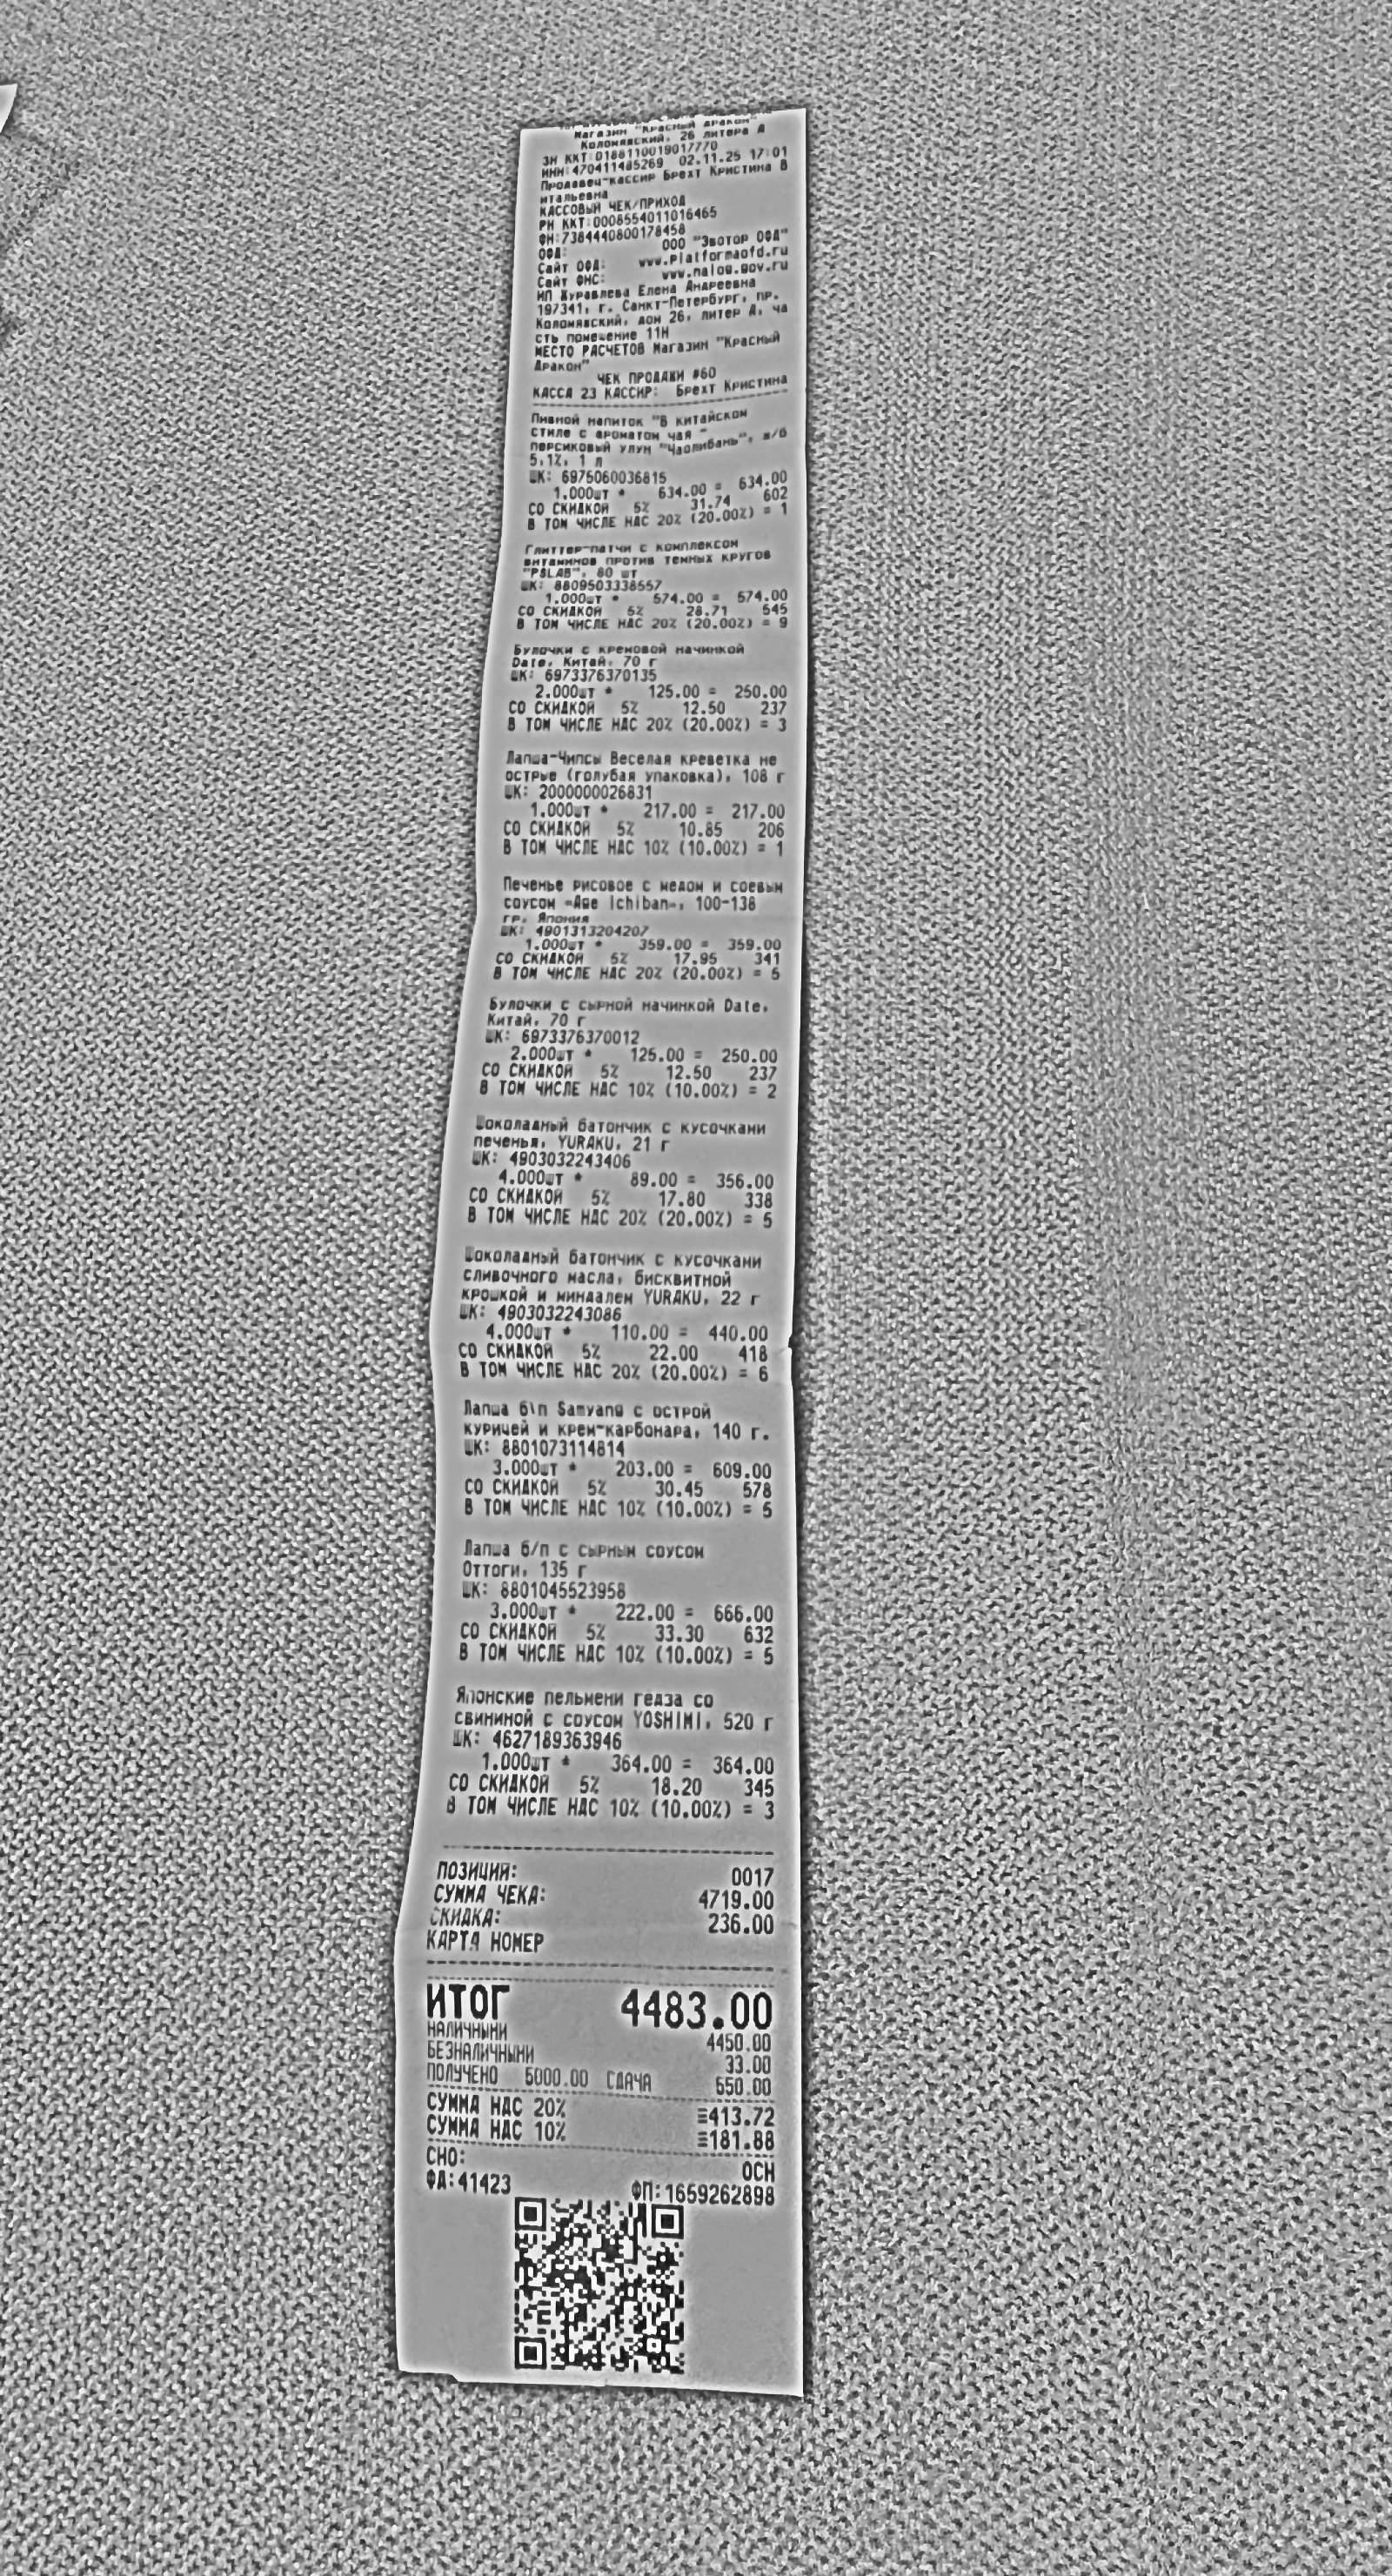
Продавец: ИП Журавлева Елена Анатольевна
ИНН: 470411485269
Дата: 02.11.25
Товары: Пивной напиток "В китайском стиле с ароматом чая - персиковый улун "Чаолибань", ж/б 5,1%, 1 л; Глиттер-патчи с комплексом витаминов против темных кругов "PSLAB", 80 шт; Булочки с кремовой начинкой Date, Китай, 70 г; Лапша-Чипсы Веселая креветка не острые (голубая упаковка), 108 г; Печенье рисовое с медом и соевым соусом «Age Ichiban», 100–138 г, Япония; Булочки с сырной начинкой Date, Китай, 70 г; Шоколадный батончик с кусочками печенья, YURAKU, 21 г; Шоколадный батончик с кусочками сливочного масла, бисквитной крошкой и миндалем YURAKU, 22 г; Лапша б/п Samyang с острым курицей и крем-карбонара, 140 г; Лапша б/п с сырным соусом Оттоги, 135 г; Японские пельмени гедза со свининой с соусом YOSHIMI, 520 г
Количество: 1.000; 1.000; 2.000; 1.000; 1.000; 2.000; 4.000; 4.000; 3.000; 3.000; 1.000
Цена: 634.00; 574.00; 125.00; 217.00; 359.00; 125.00; 89.00; 110.00; 203.00; 222.00; 364.00
Сумма: 634.00; 574.00; 250.00; 217.00; 359.00; 250.00; 356.00; 440.00; 609.00; 666.00; 364.00
Итого: 4483.00